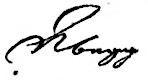
Signature of: julius abegg